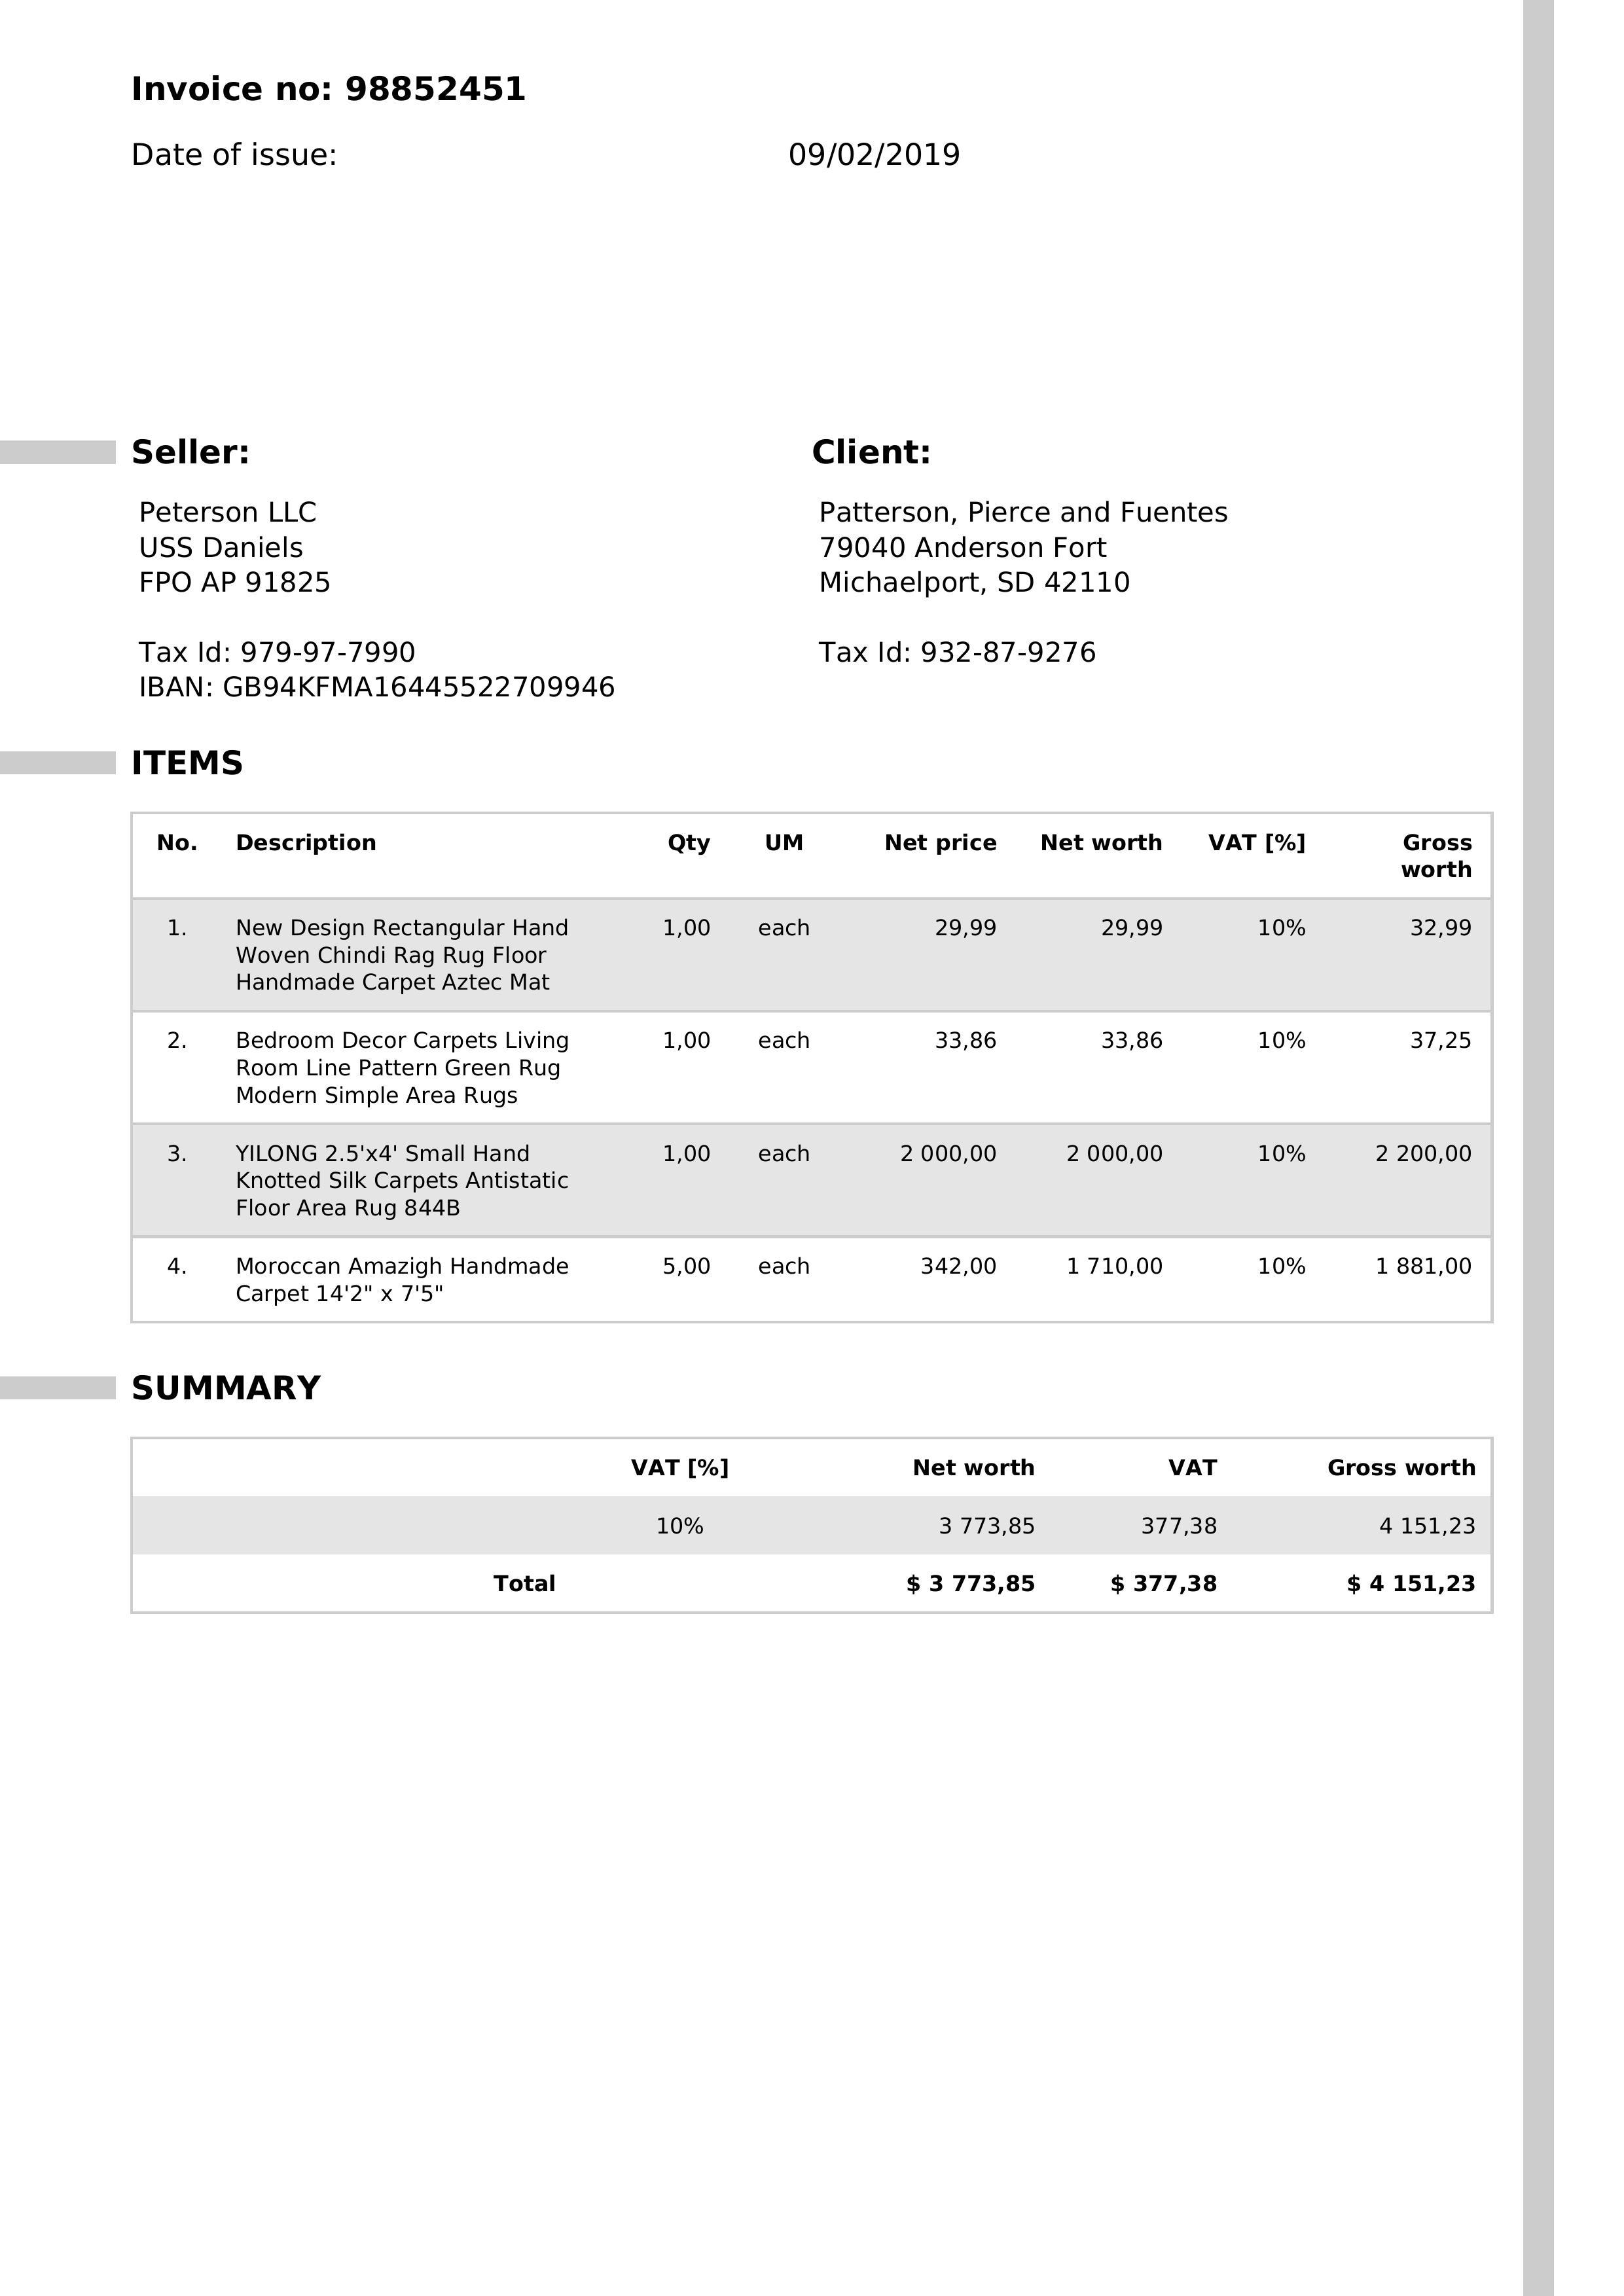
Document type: Invoice